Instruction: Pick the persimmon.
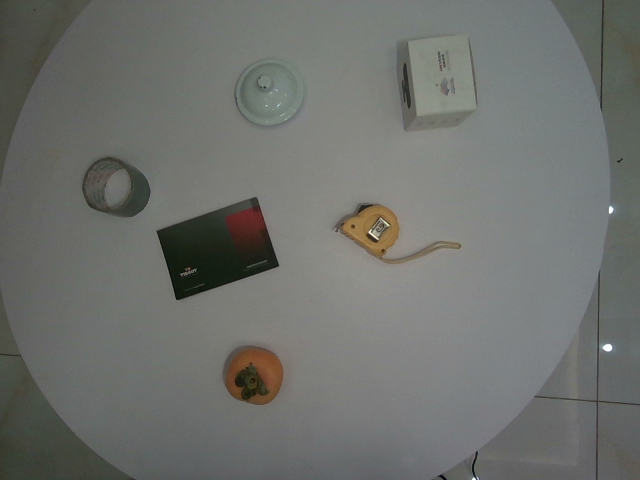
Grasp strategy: vertical